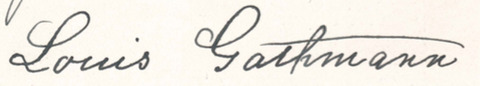
Signature of: louis gathmann